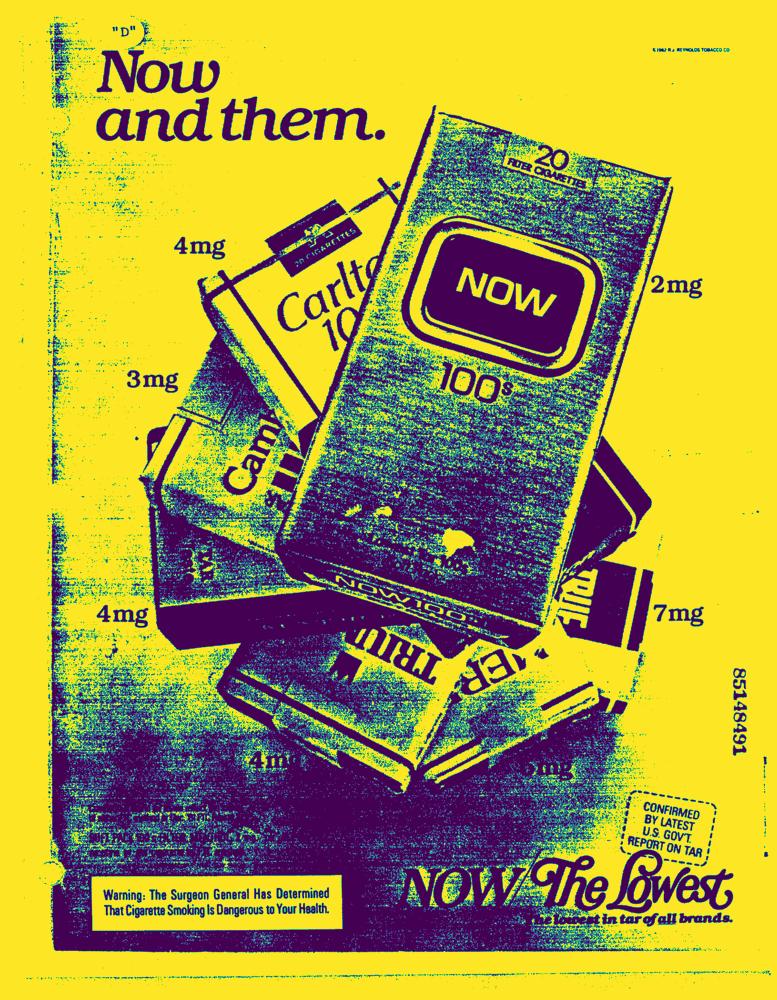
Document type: AD